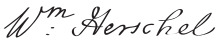
Signature of: william herschel